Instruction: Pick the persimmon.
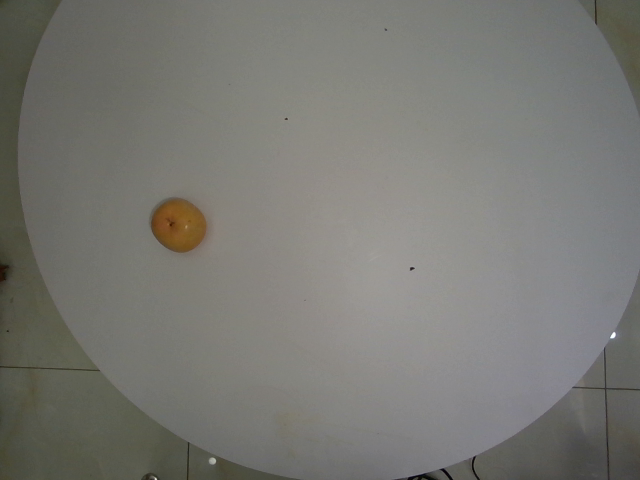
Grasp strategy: vertical